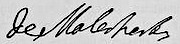
Signature of: guillaume chrétien de lamoignon de malesherbes